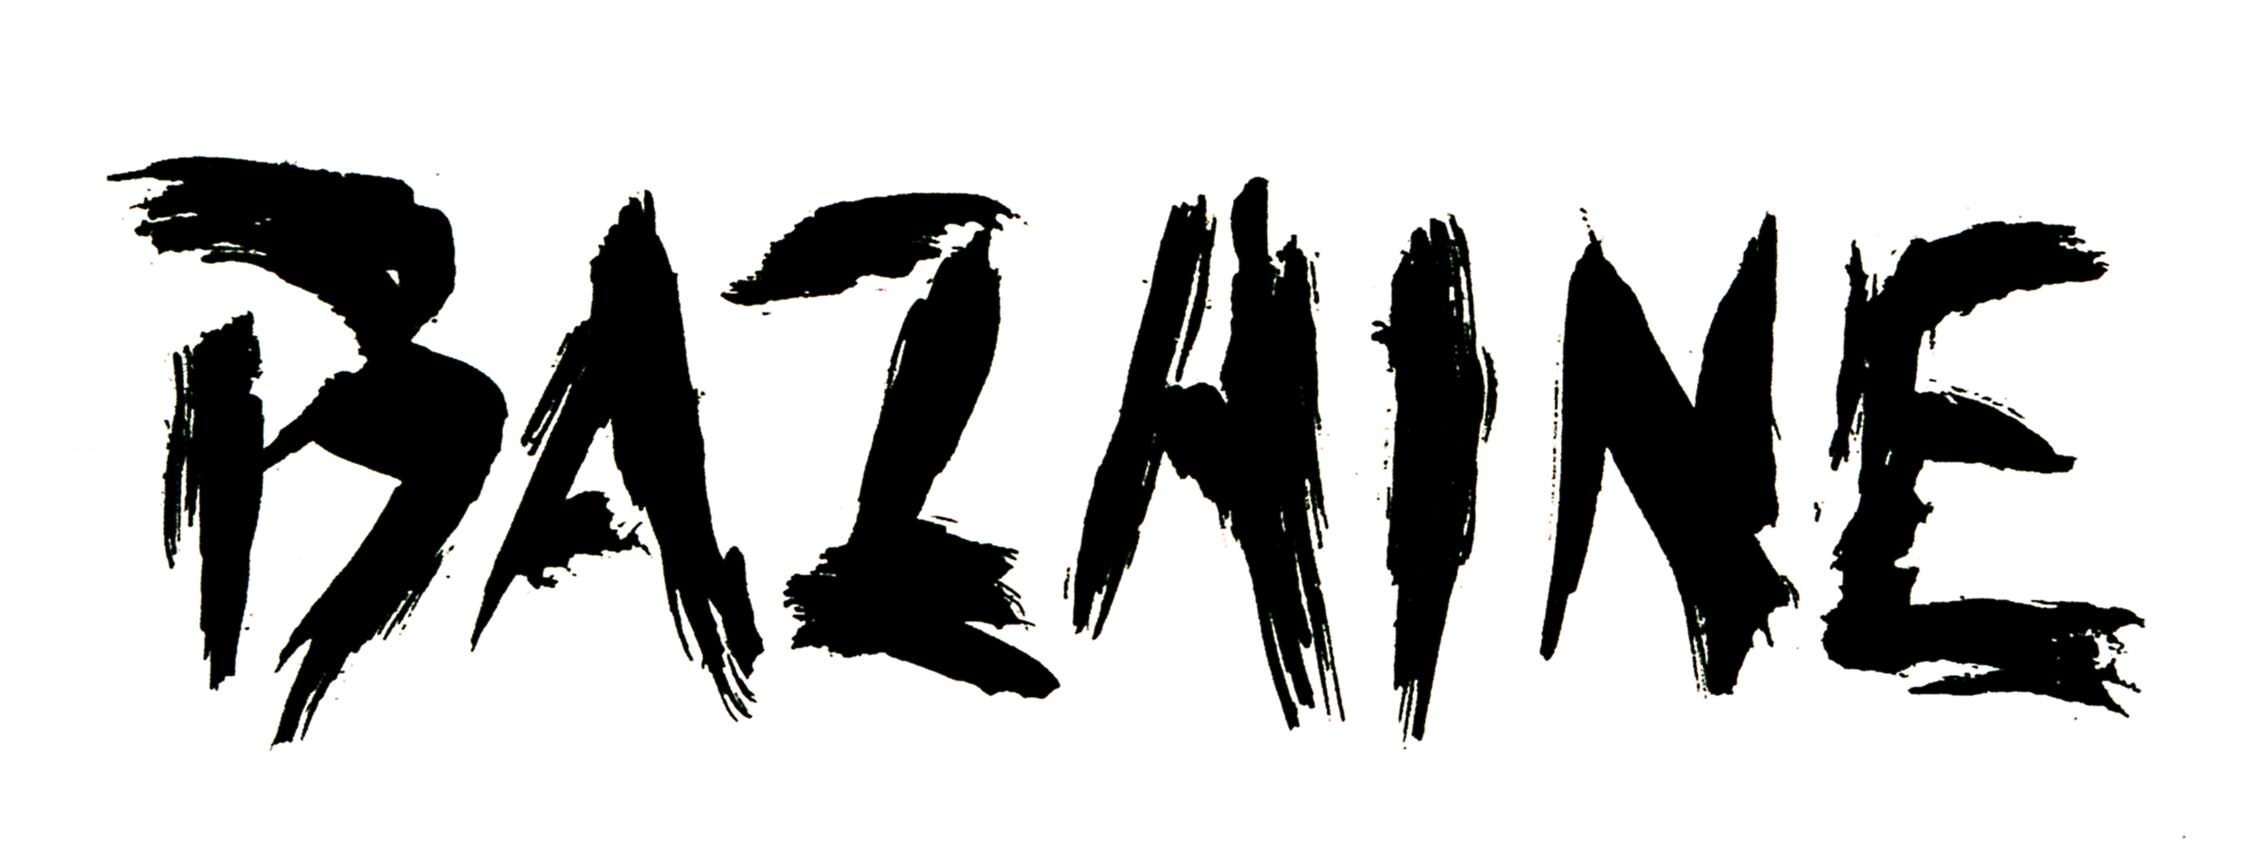
Signature of: jean rené bazaine